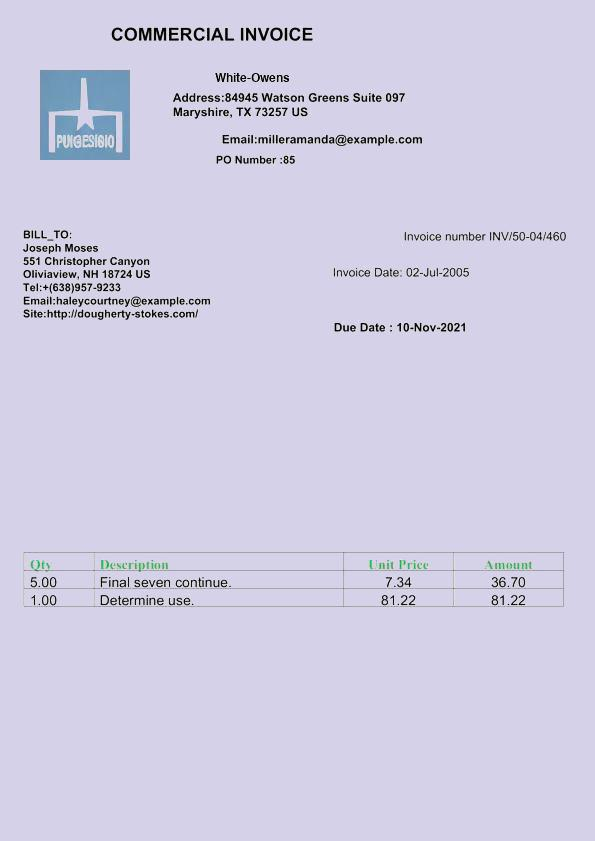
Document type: Invoice